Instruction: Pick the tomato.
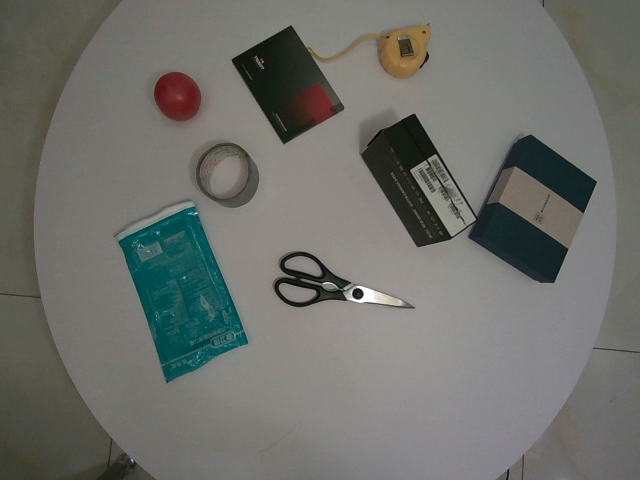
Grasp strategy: vertical